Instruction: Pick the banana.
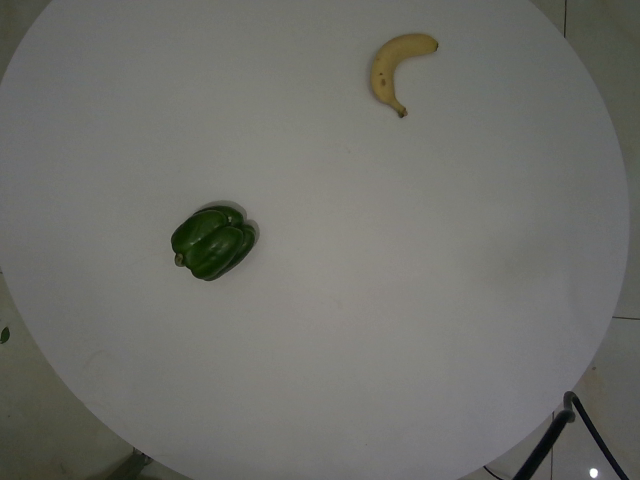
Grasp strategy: vertical